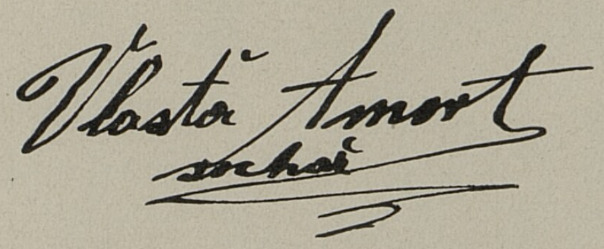
Signature of: vlastimil amort